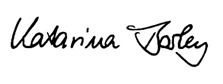
Signature of: katarina barley